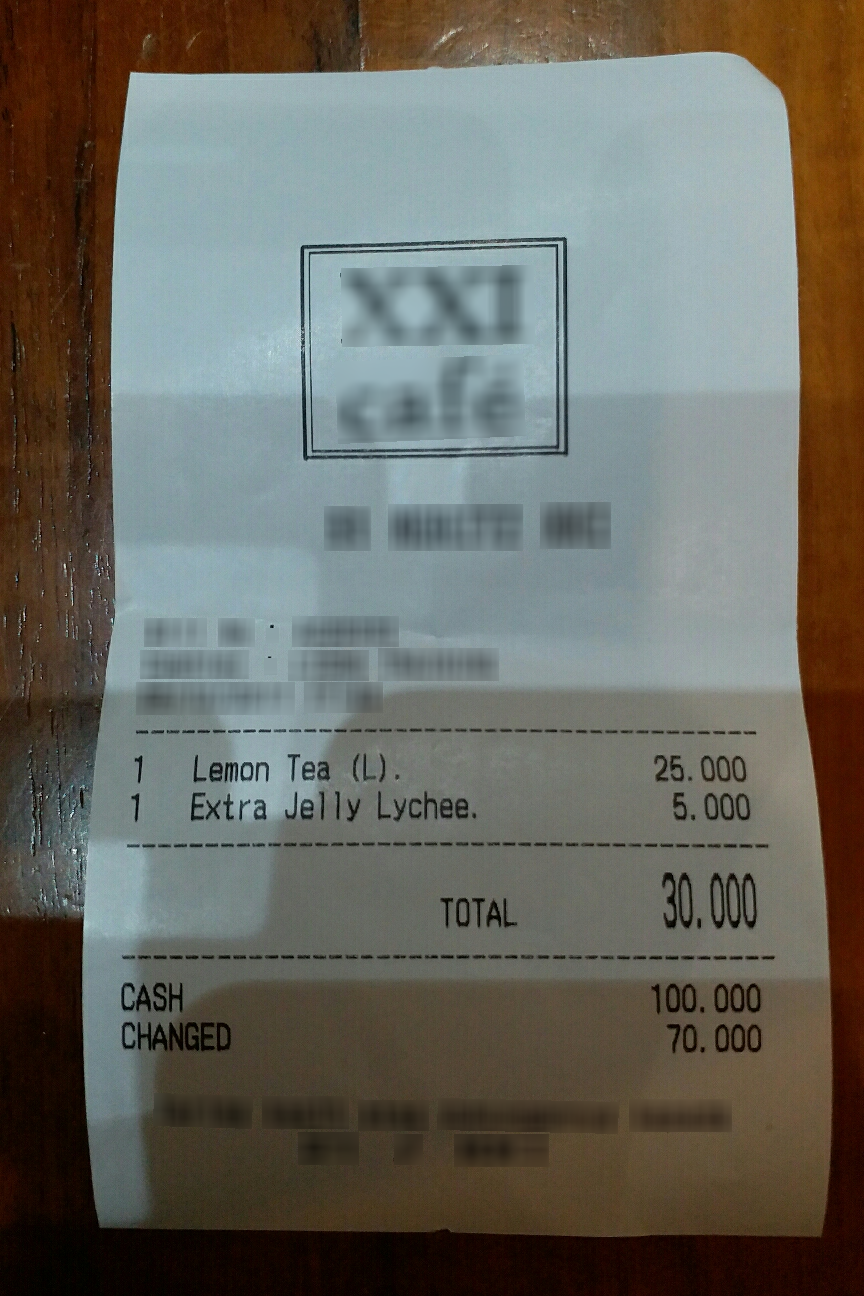
Number of items: 6
Total: 30,000
OCR text regions:
text: TOTAL
text: 30,000
text: CASH
text: 100.000
text: CHANGED
text: 70,000
text: 1
text: Lemon
text: Tea
text: (L).
text: 25.000
text: 1
text: Extra
text: Jelly
text: Lychee.
text: 5,000